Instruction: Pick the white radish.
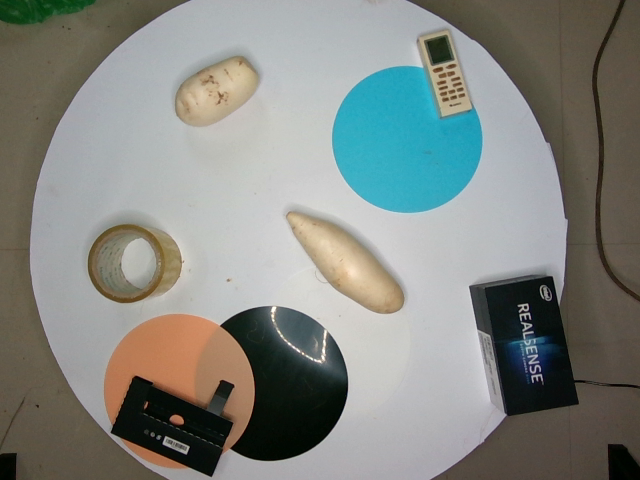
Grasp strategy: vertical